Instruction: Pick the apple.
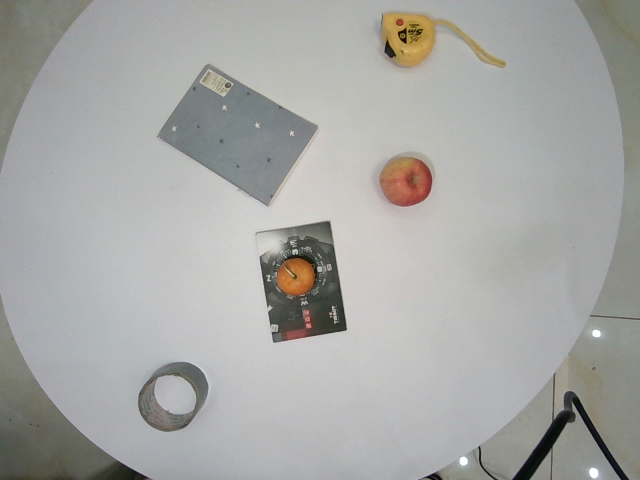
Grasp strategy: vertical